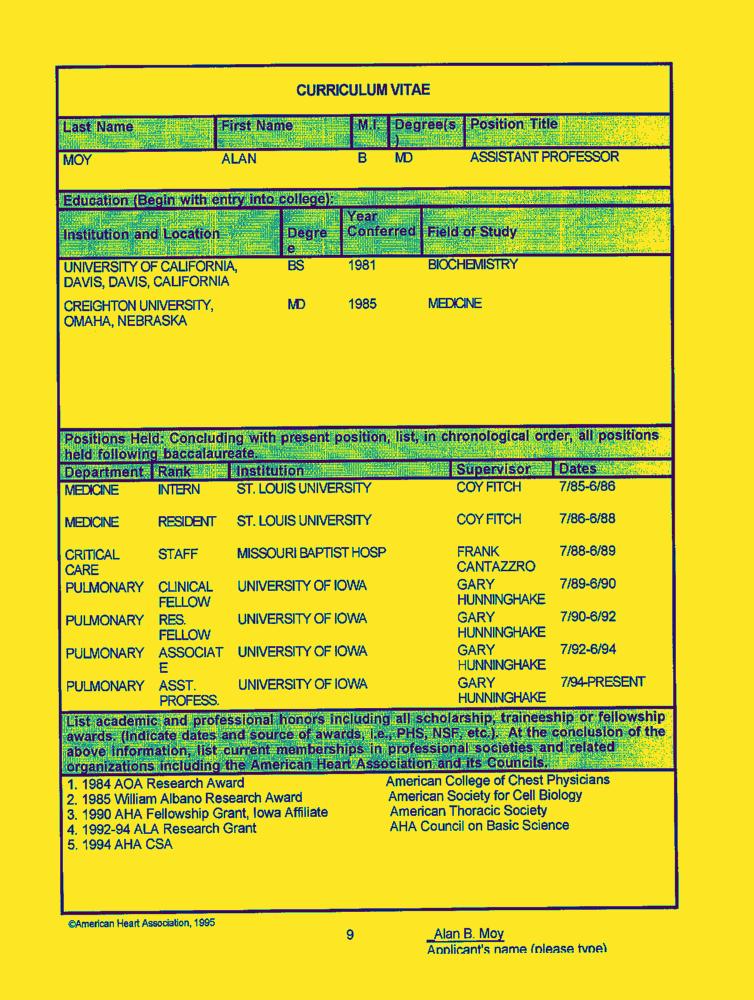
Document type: Resume-Doc